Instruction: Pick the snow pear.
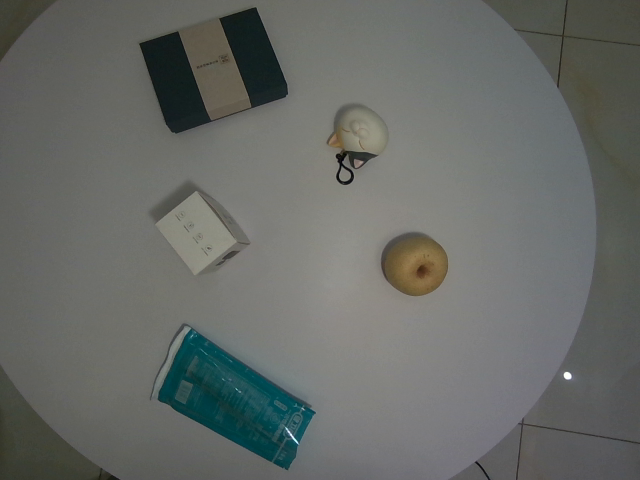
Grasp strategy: vertical